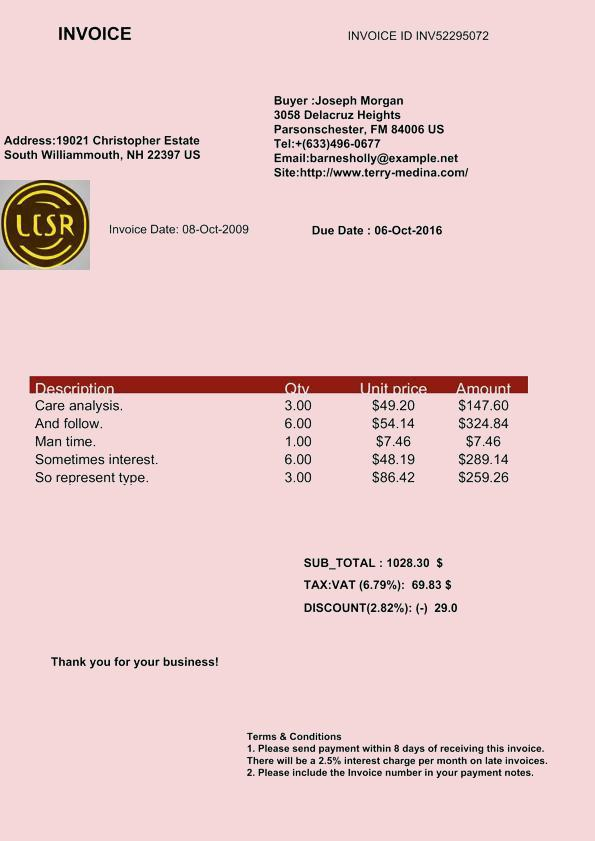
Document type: Invoice